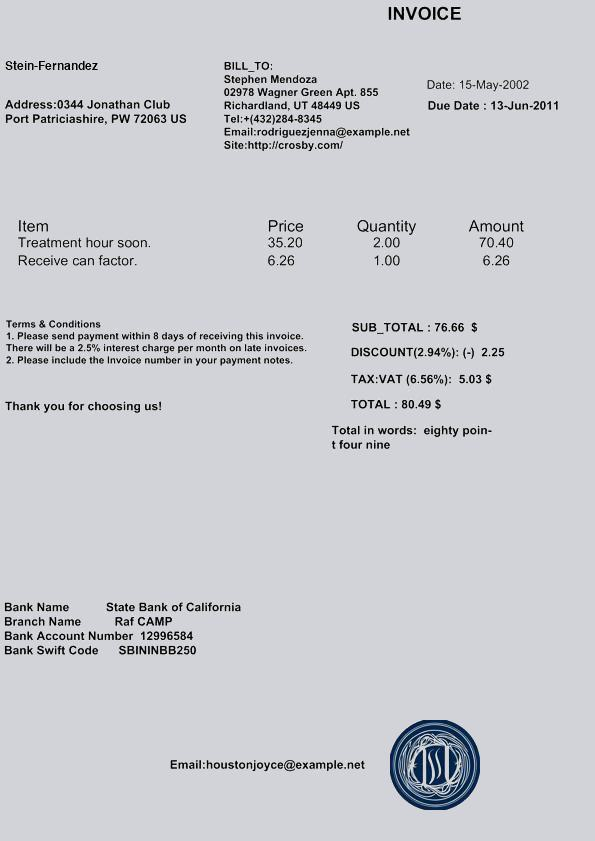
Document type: Invoice